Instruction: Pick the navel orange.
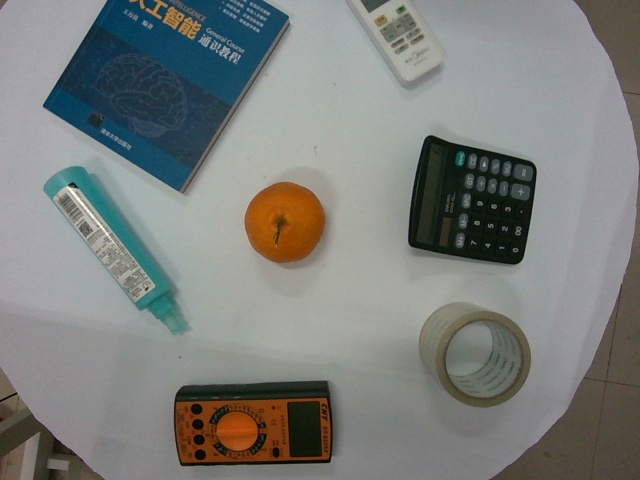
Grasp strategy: vertical